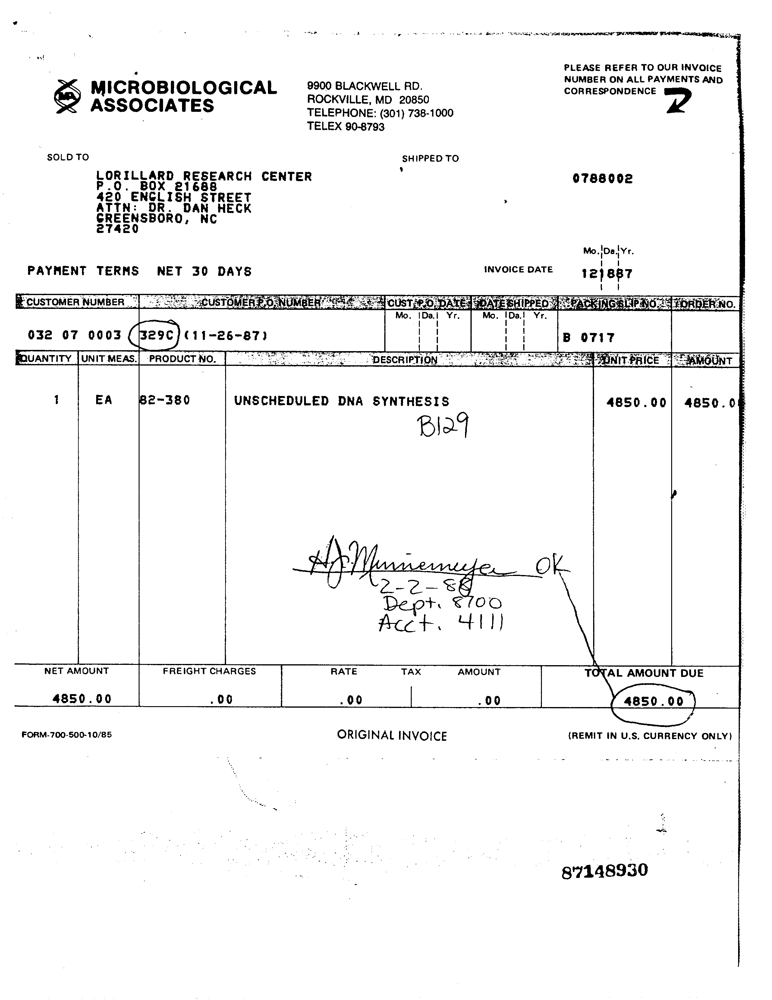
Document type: Invoice